Question: Talk about the condition:
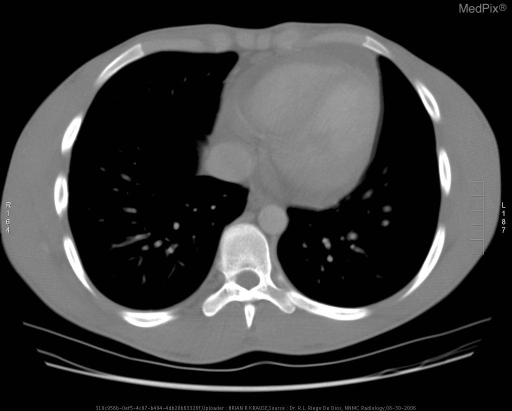
Answer: The disease is discussed as: Lymphoma